Question: What is the main concern?
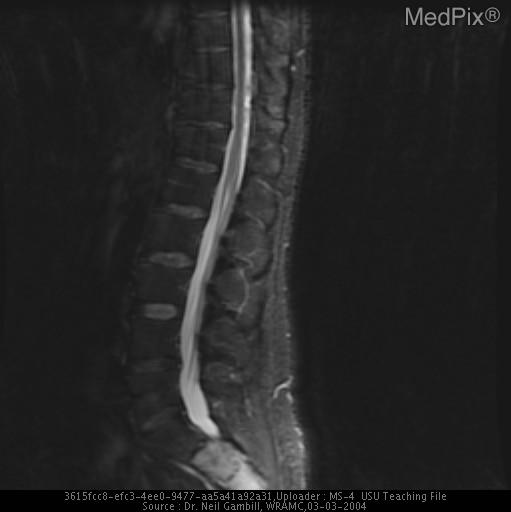
Answer: The findings suggest 1) Plain films- normal SI joints, ill defined lucent area over lower left sacrum, two sacral neural foramina on left widened with erosions of borders
2) CT- mass left side of sacrum, left side of S1 encroaching on left side neural foramen, normal vertebral bodies
3) MRI- infiltrating lesion with high T2 signal intensity within body of sacrum infiltrating into the epidural space. MRI- infiltrating lesion with high T2 signal intensity within body of sacrum infiltrating into the epidural space. The patient might have a history of 45 y/o white male initially presented with five week hx of left buttock burning pain and numbness extending into lower thigh.  Initially treated with NSAIDS and physical therapy, symptoms continued to worsen.  Presented to WRAMC with numbness and tingling extending into left testicle and penis.  Patient denies bowel or bladder incontinence, weight loss, or other constitutional symptoms.  Denies any numbness, pain, or abnormal sensations on right side.
PMHx: HTN, hyperlipidemia
PSHx: remote tonsillectomy/ bilateral herniorrhaphy
MEDS: Ramipril 5 mg PO qd, HCTZ 12.5 mg PO qd, Amitryptyline 25 mg PO qd, Zocor 10 mg PO qd.